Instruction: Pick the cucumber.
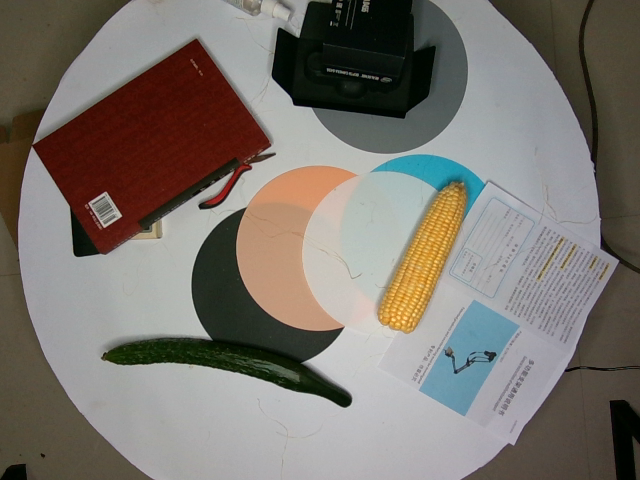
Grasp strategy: vertical